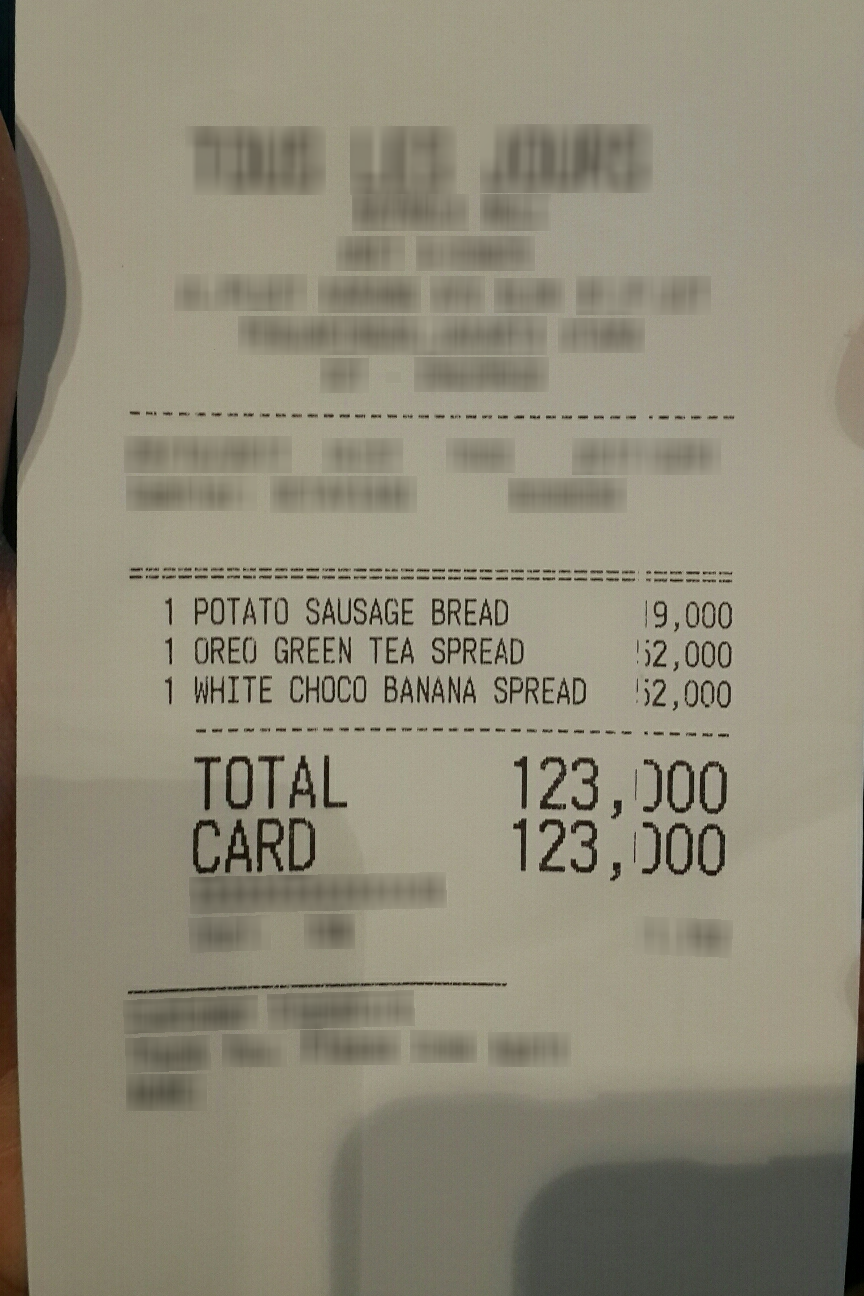
Number of items: 3
Total: 123,000
OCR text regions:
text: TOTAL
text: 123,000
text: CARD
text: 123,000
text: 1
text: POTATO
text: SAUSAGE
text: BREAD
text: 19,000
text: 1
text: OREO
text: GREEN
text: TEA
text: SPREAD
text: 52,000
text: 1
text: WHITE
text: CHOCO
text: BANANA
text: SPREAD
text: 52,000